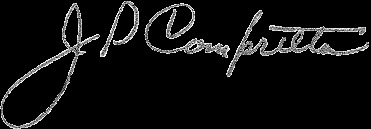
Signature of: j p compretta